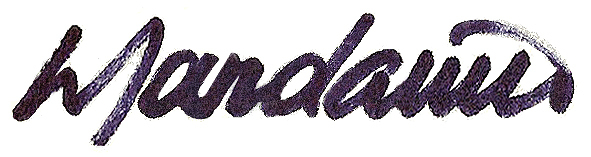
Signature of: denis mandarino